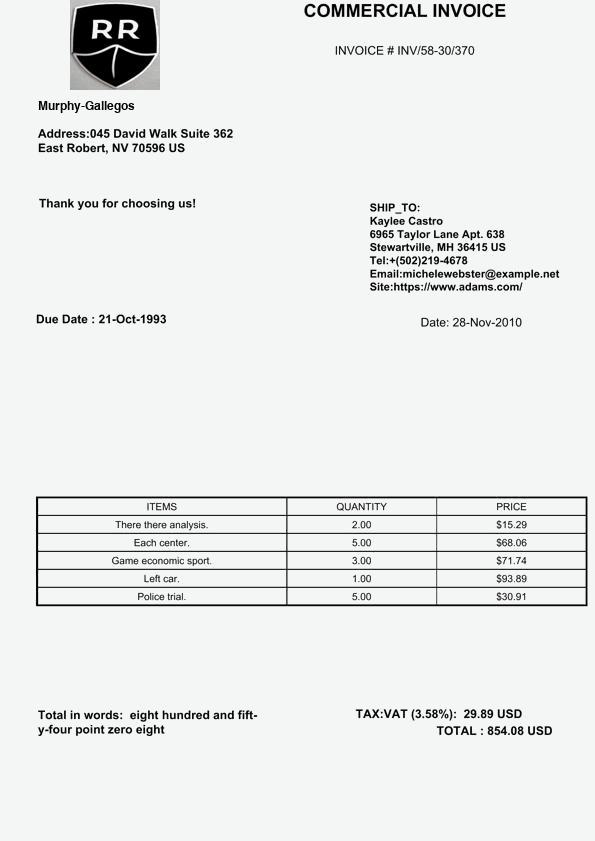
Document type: Invoice